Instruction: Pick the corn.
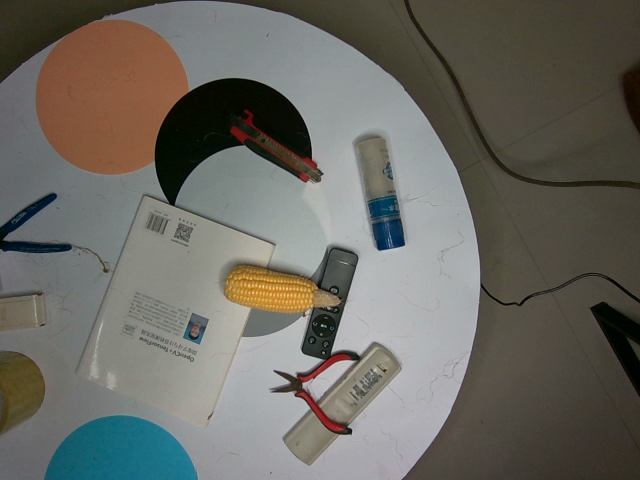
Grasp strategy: vertical